Can you pull out the amount in words, numerical amount, payee's name, date of the cheque, and the bank's name from the image?
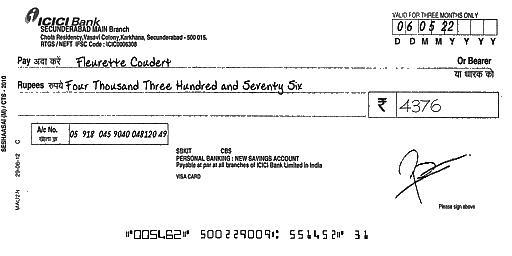
amt_in_words: Four Thousand Three Hundred and Seventy Six
amt_in_figures: 4376
payee_name: Fleurette Coudert
bank_name: ICICI Bank
cheque_date: 06/05/22